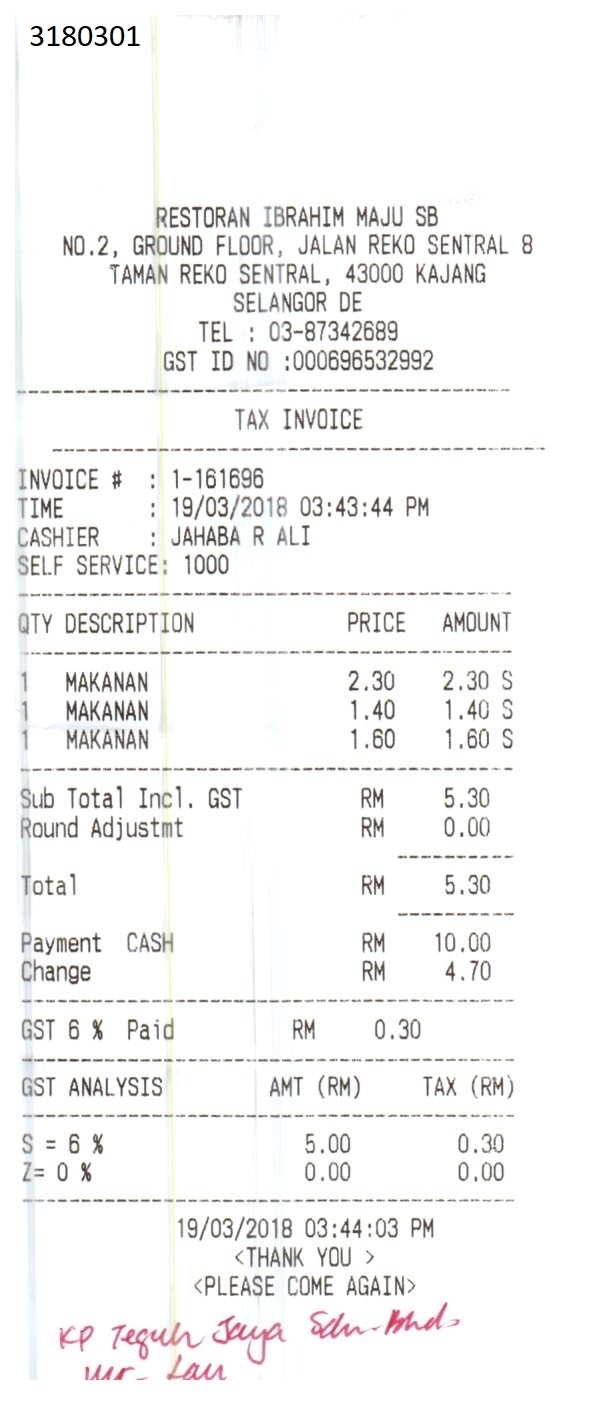
RESTORAN IBRAHIM MAJU SB
NO.2, GROUND FLOOR, JALAN REKO SENTRAL 8
TAMAN REKO SENTRAL, 43000 KAJANG
SELANGOR DE
TEL : 03-87342689
GST ID NO : 000696532992
TAX INVOICE
INVOICE #
TIME
:19/03/2018 03:43:44 PM
CASHIER
: JAHABA R ALI
SELF SERVICE: 1000
QTY DESCRIPTION
PRICE
AMOUNT
1
1
1
MAKANAN
MAKANAN
MAKANAN
2.30
1.40
1.60
2.30 S
1.40 S
1.60 S
SUB TOTAL INCL. GST
RM
5.30
ROUND ADJUSTMT
RM
0.00
TOTAL
RM
5.30
PAYMENT CASH
RM
10.00
CHANGE
RM
4.70
GST 6% PAID
RM
0.30
GST ANALYSIS
AMT (RM)
TAX (RM)
S = 6%
Z=0%
5.00
0.00
0.30
0.00
19/03/2018 03:44:03 PM
<THANK YOU>
<PLEASE COME AGAIN>
: 1-161696
3180301